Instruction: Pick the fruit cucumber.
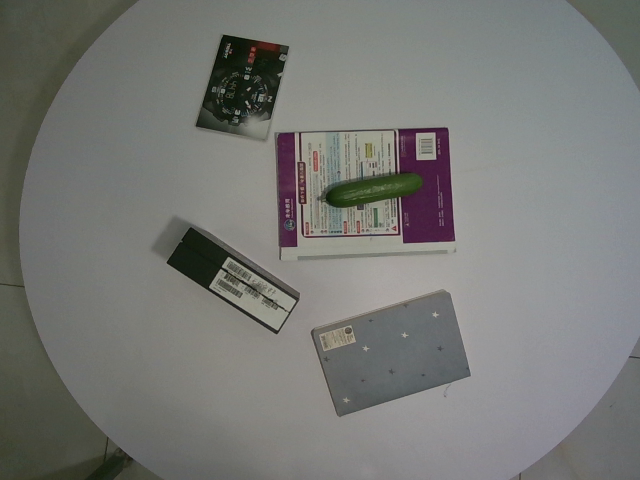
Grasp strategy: vertical